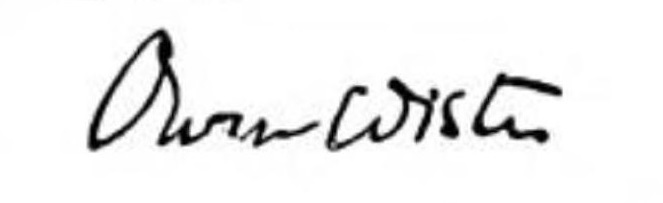
Signature of: owen wister